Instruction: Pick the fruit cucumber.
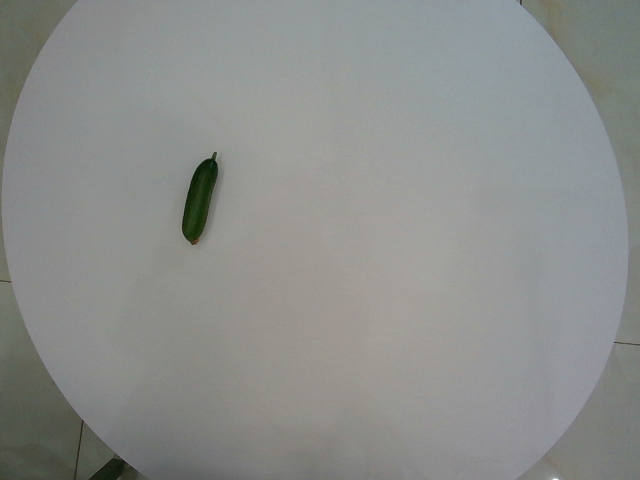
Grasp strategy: vertical